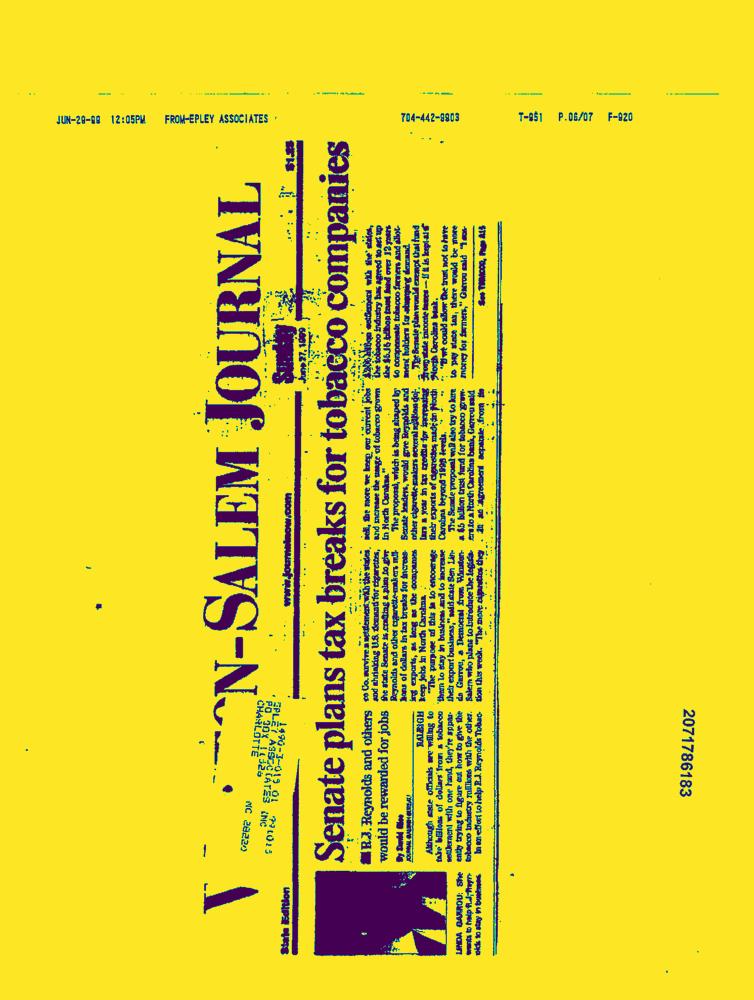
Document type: News-Article